Question: What could the diagnosis suggest?
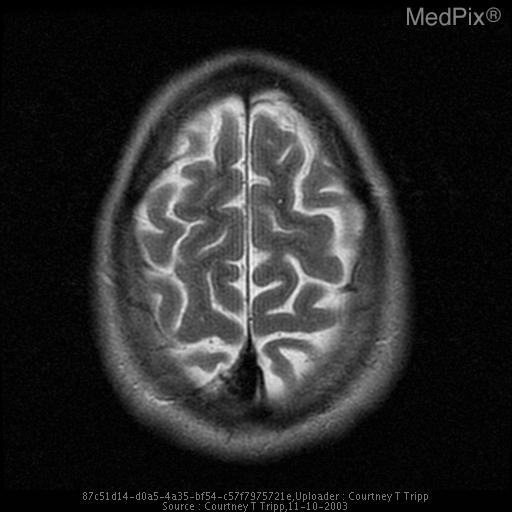
Answer: The possible diagnosis includes dural Arteriovenous fistula.